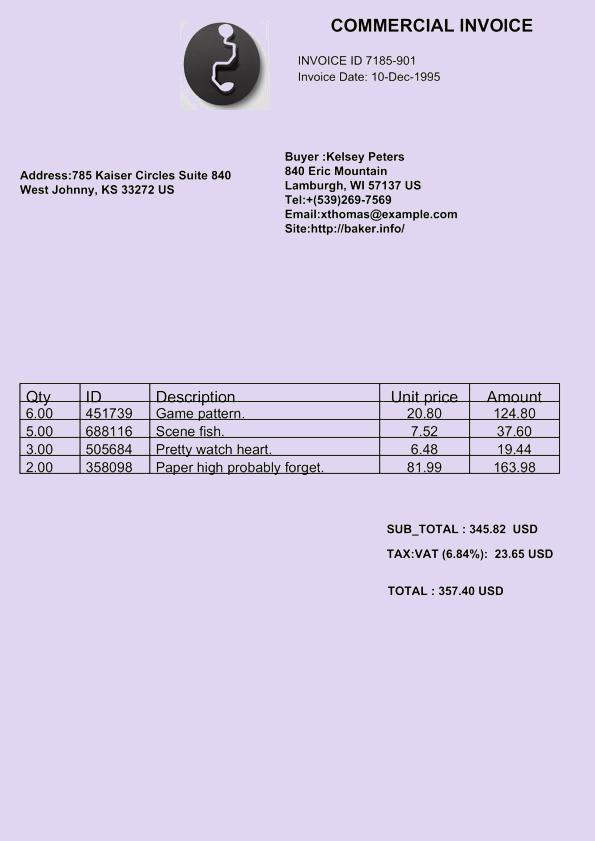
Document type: Invoice